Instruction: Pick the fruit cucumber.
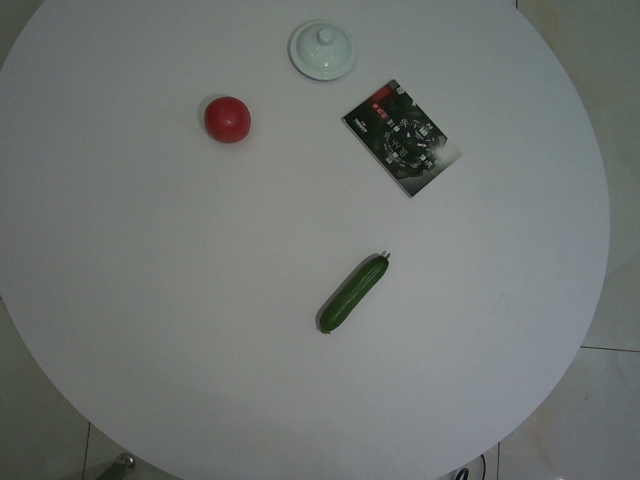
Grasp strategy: vertical